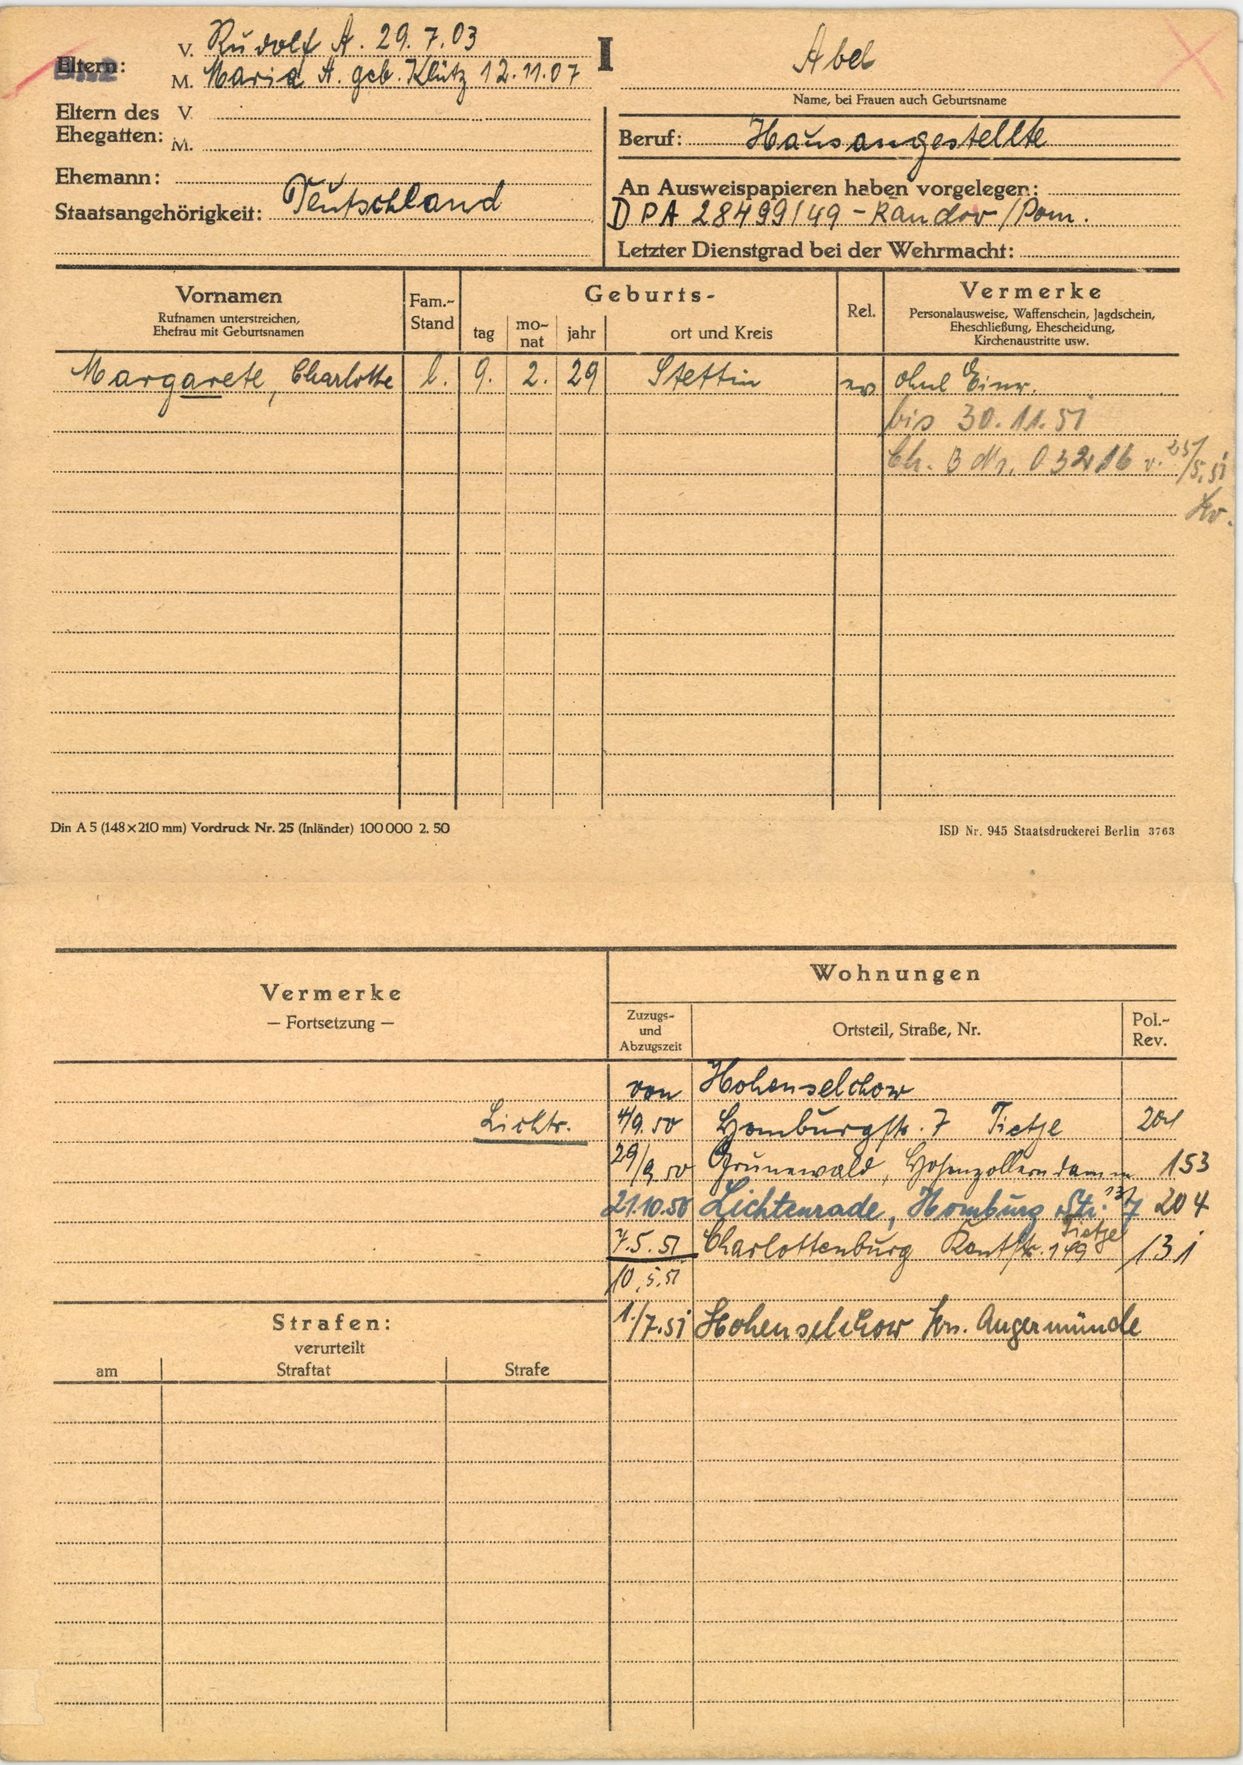
Abel